Question: Which state is mentioned in the document?
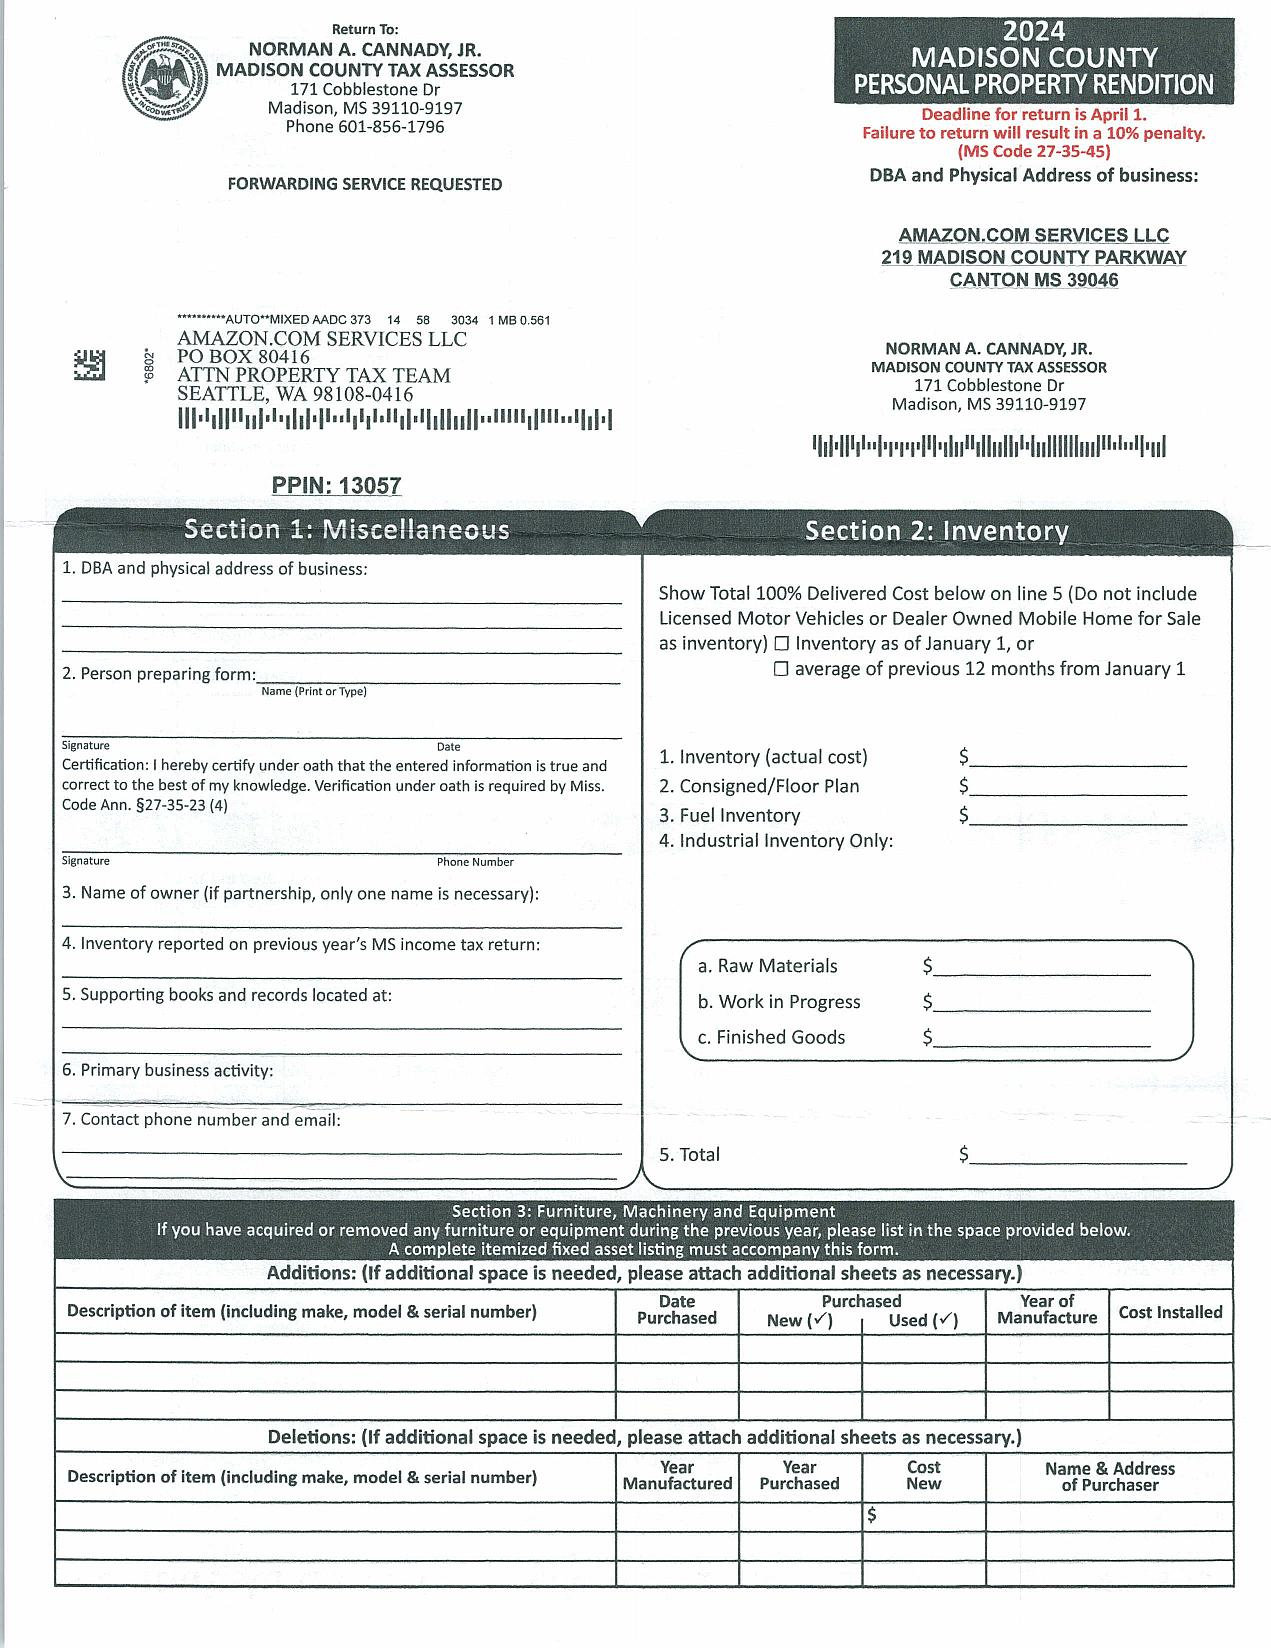
Answer: "MS"